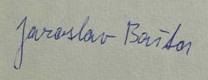
Signature of: jaroslav bašta